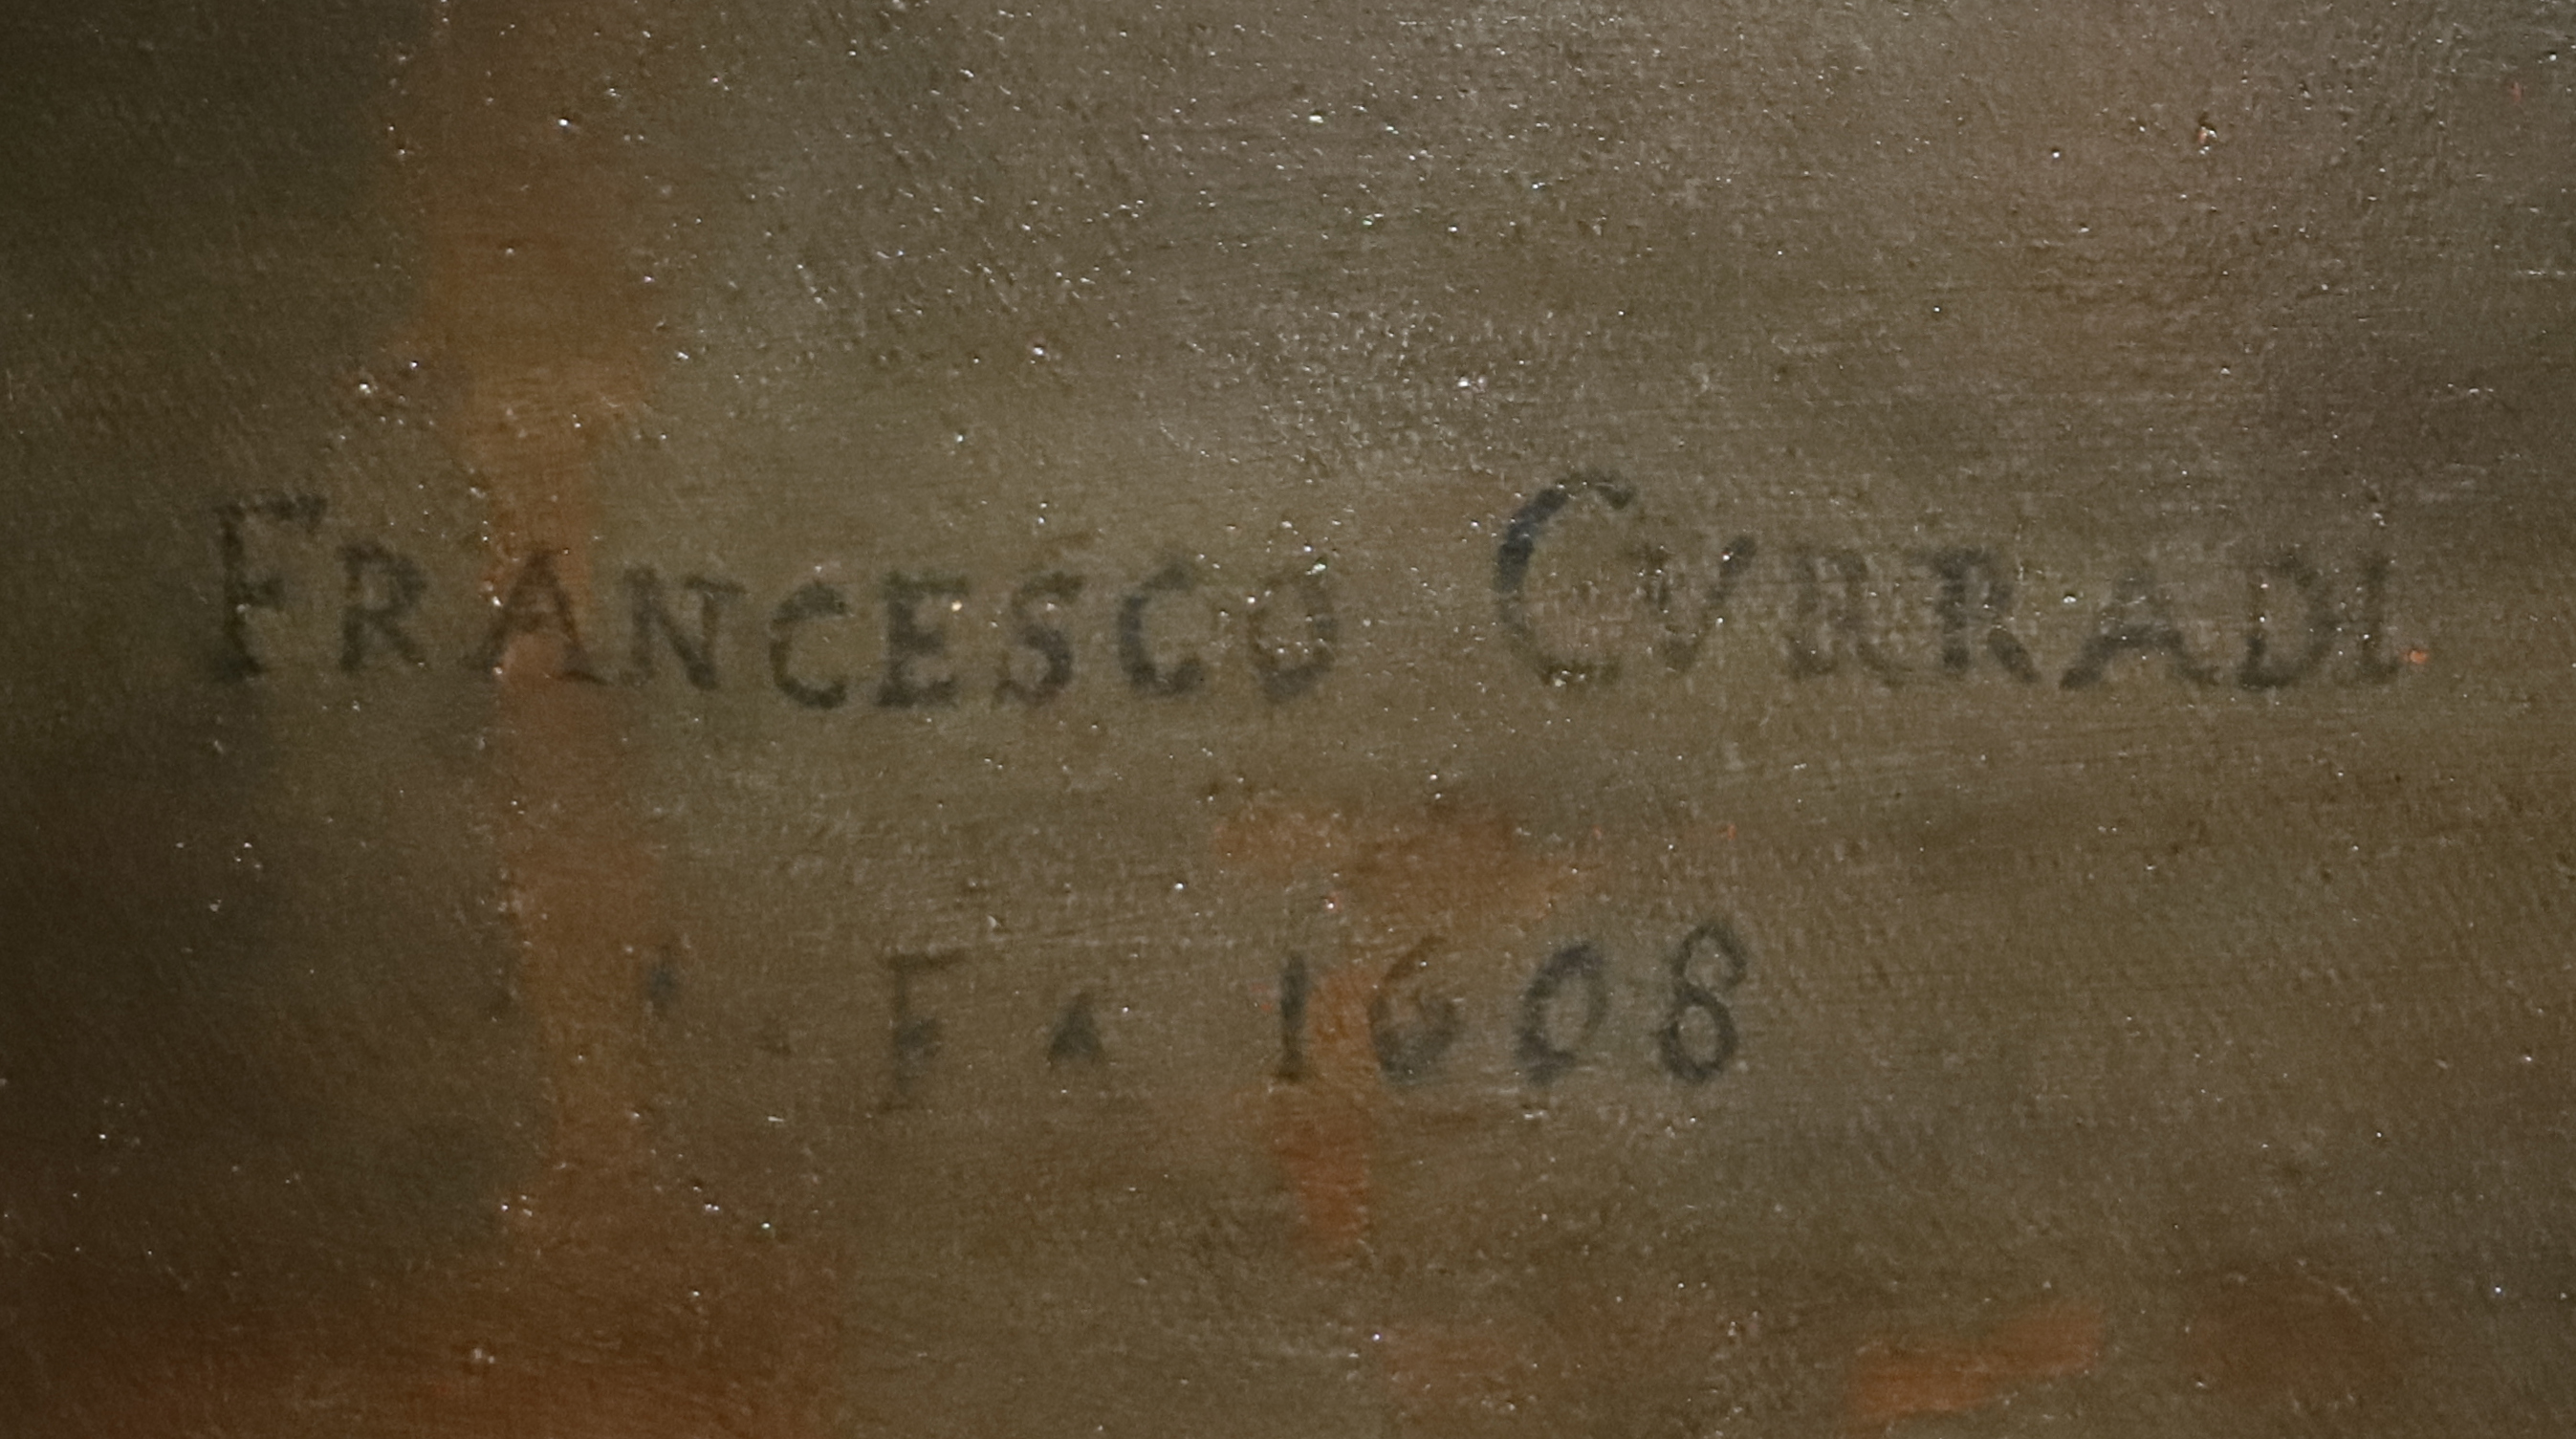
Signature of: francesco curradi